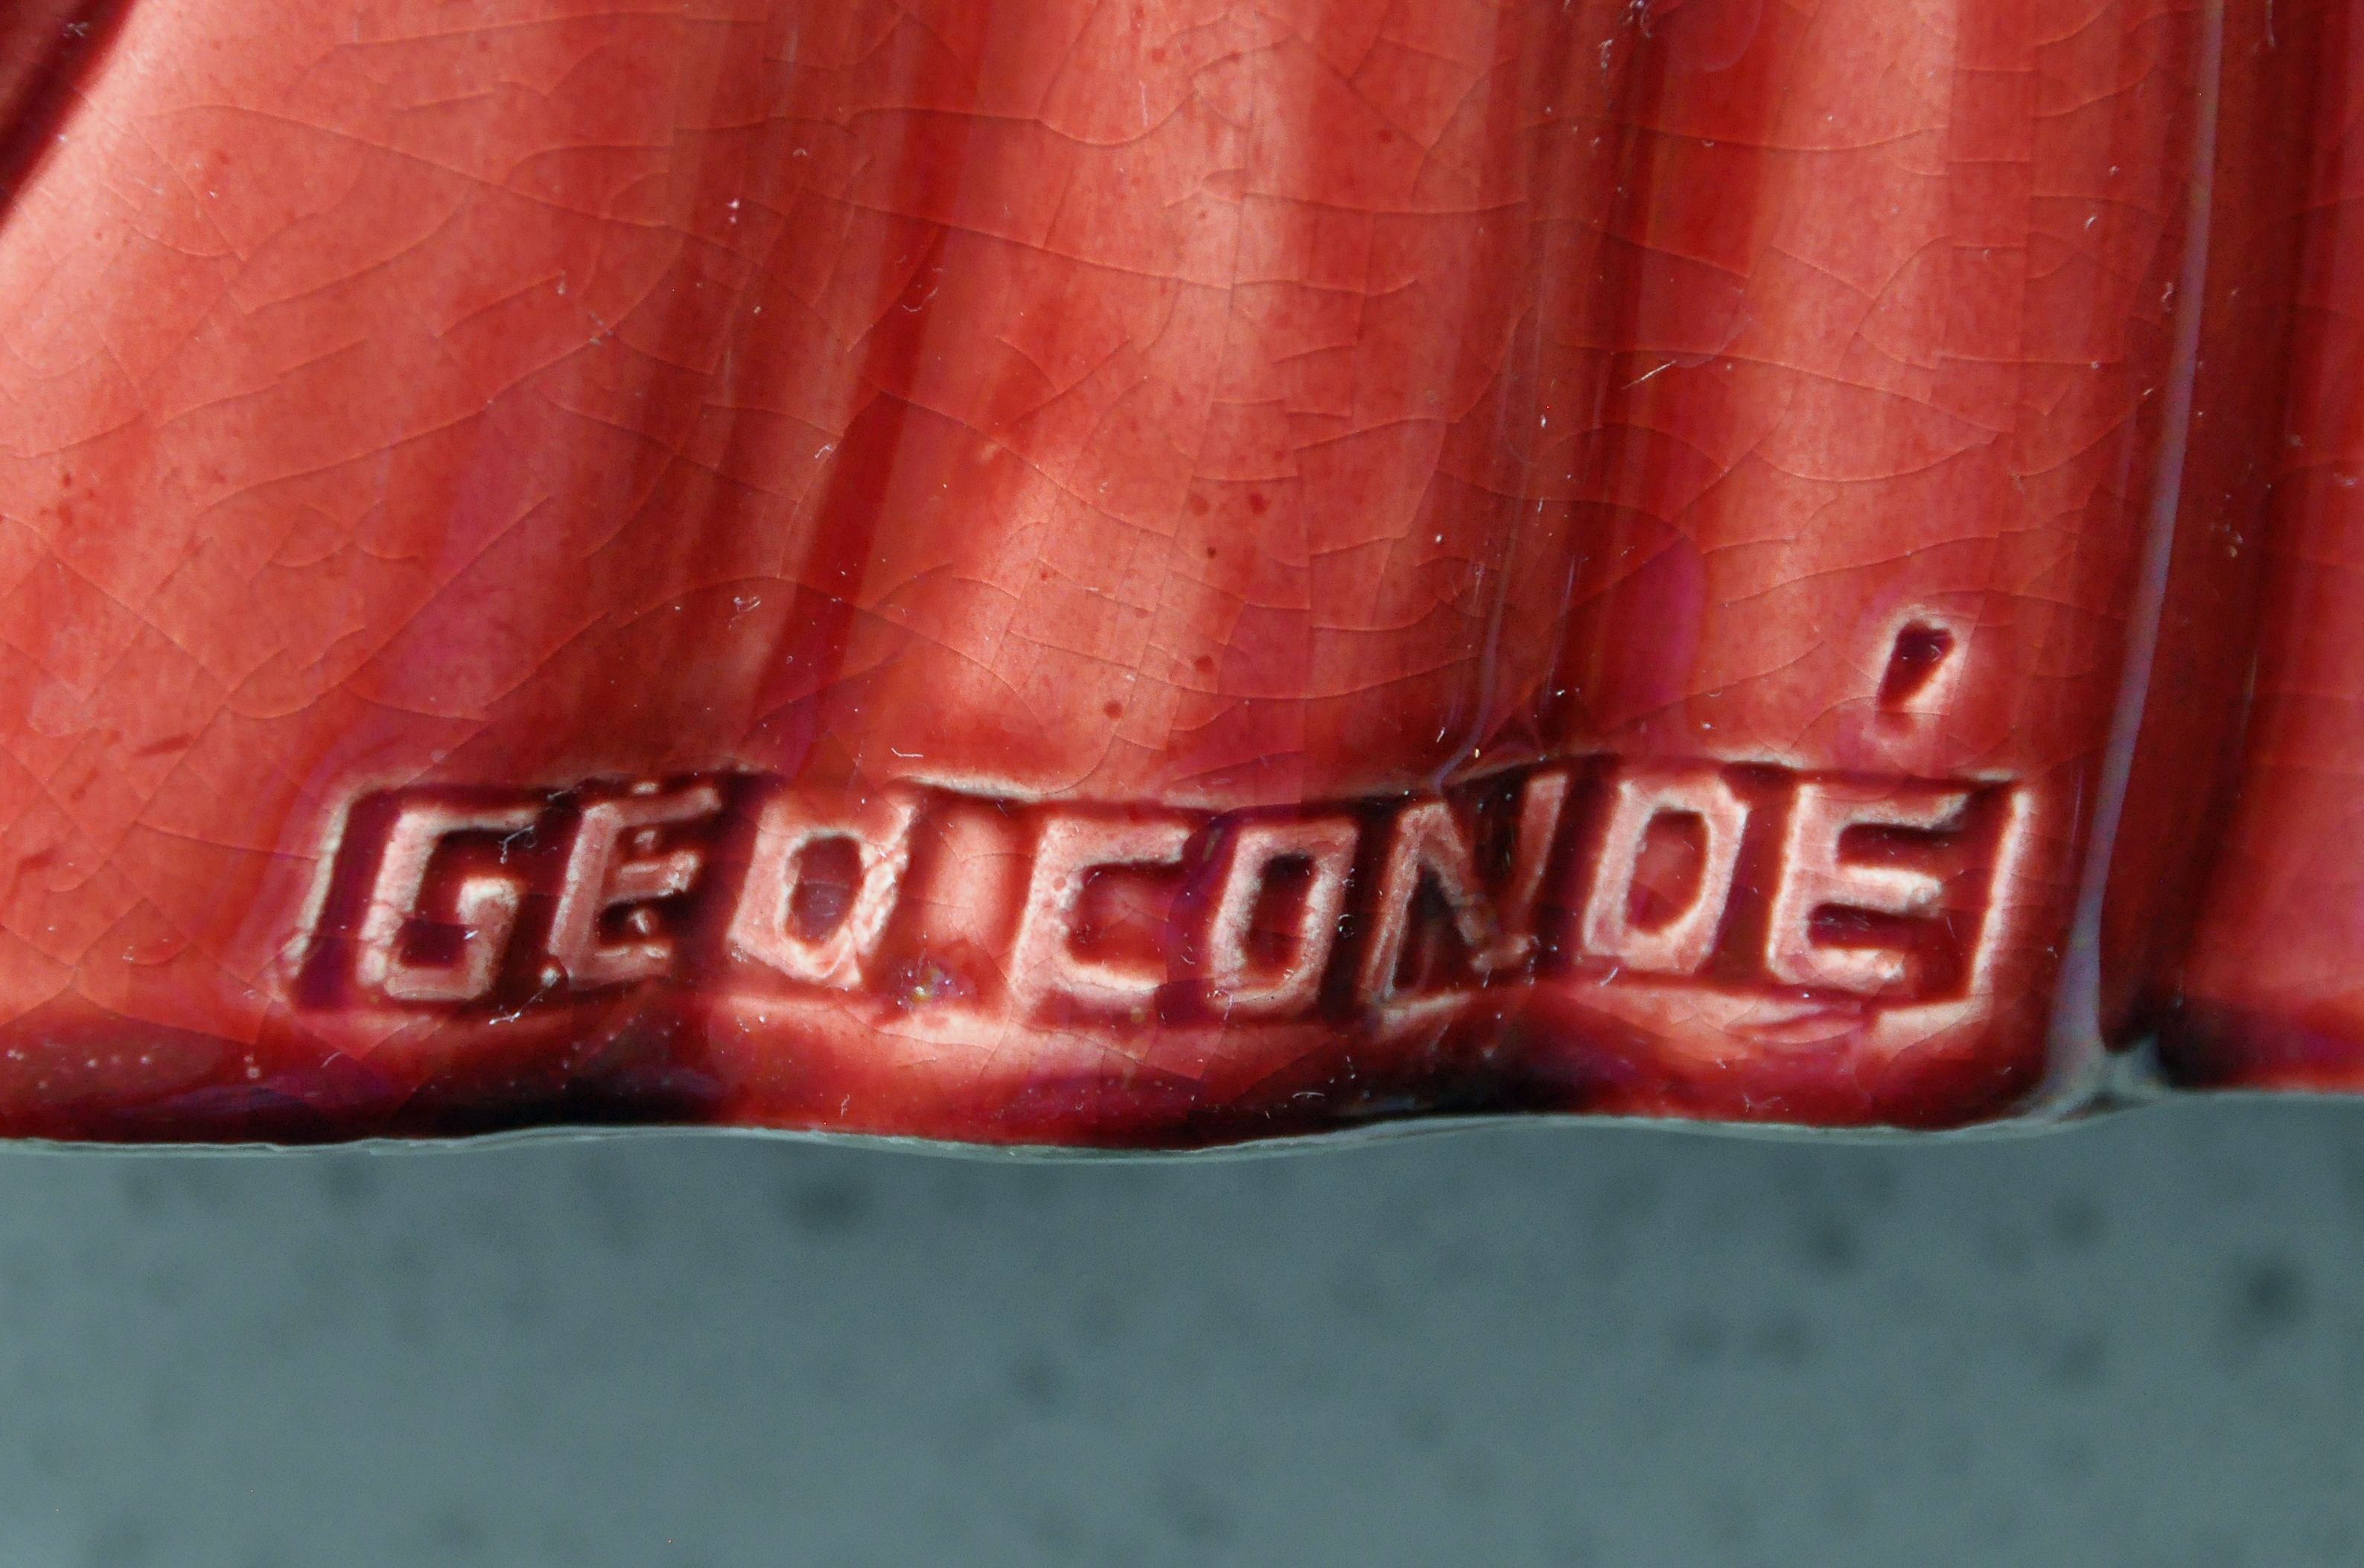
Signature of: georges condé